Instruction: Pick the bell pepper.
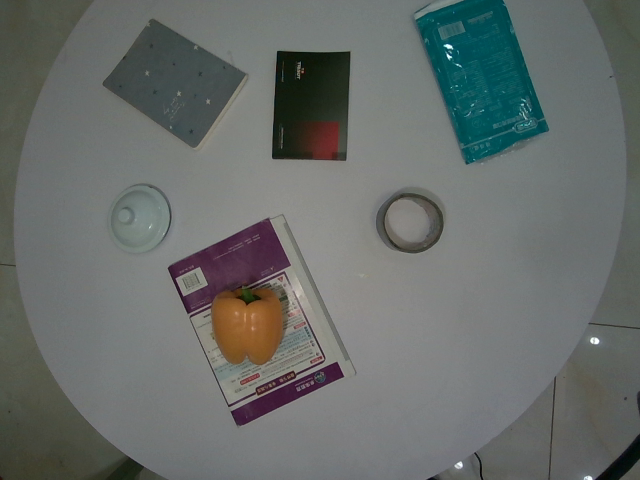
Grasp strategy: vertical